Question: What is the mailing or notice date provided in the document?
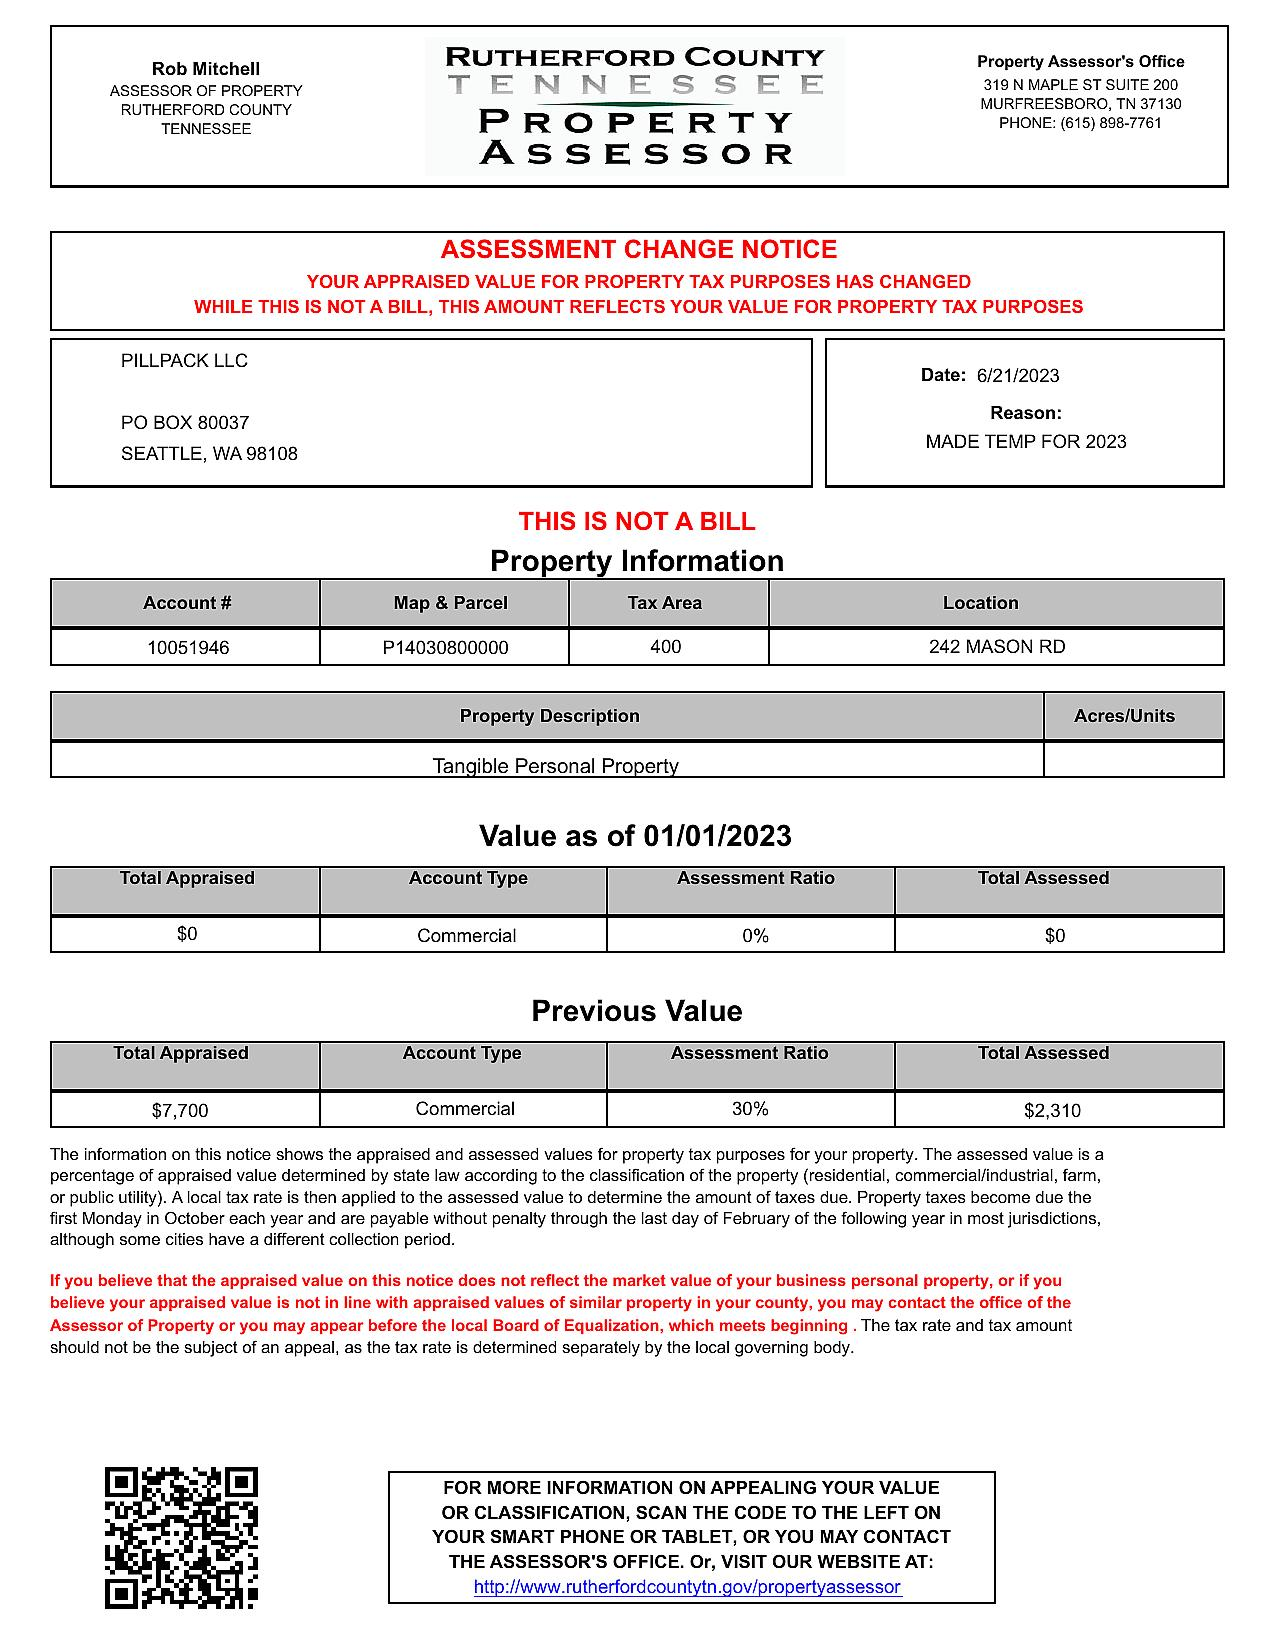
Answer: "6/21/23"